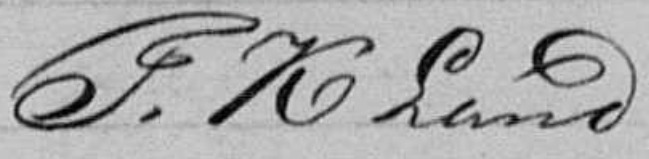
Signature of: tonnis klaas land